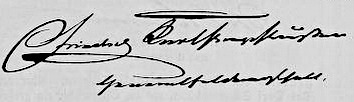
Signature of: prince friedrich karl of prussia